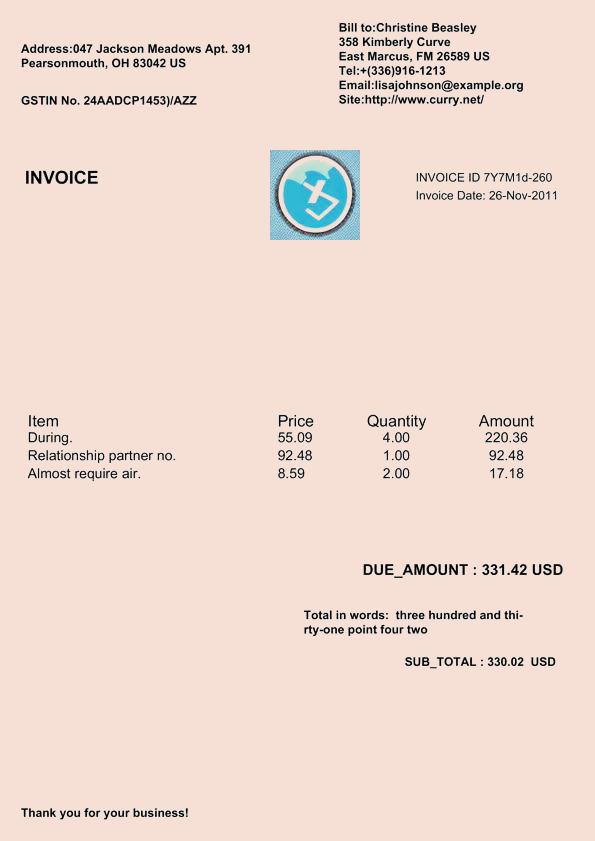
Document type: Invoice